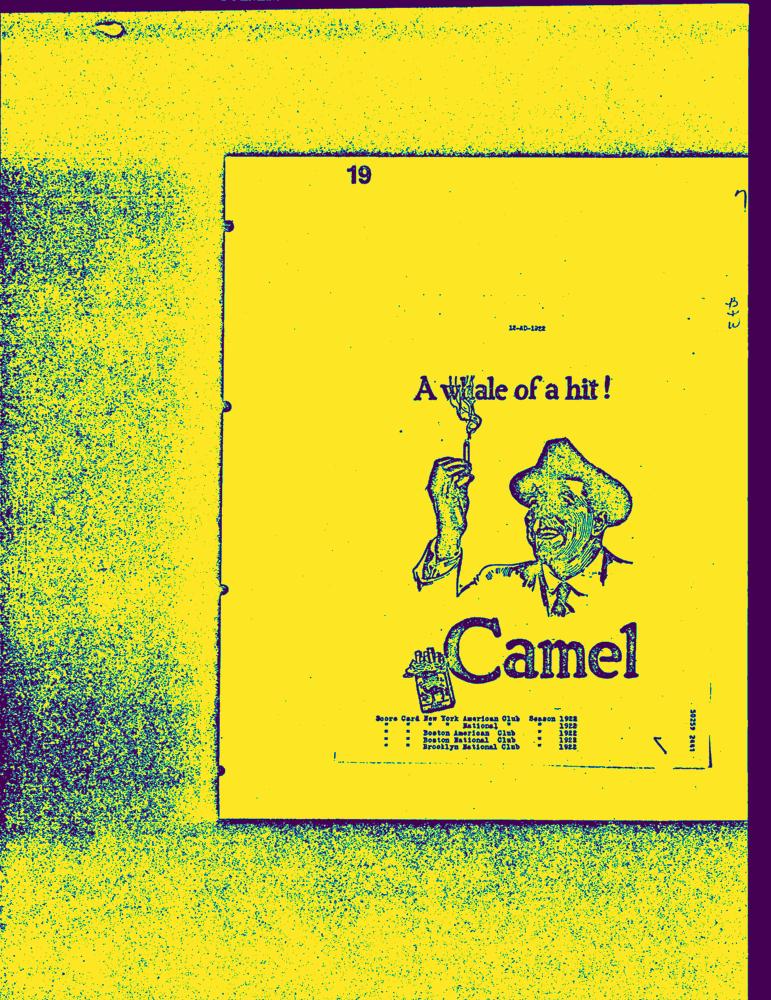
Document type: AD